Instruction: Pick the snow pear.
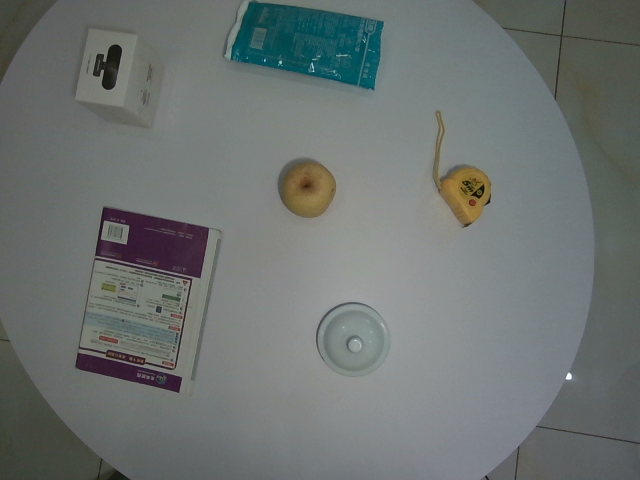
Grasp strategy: vertical